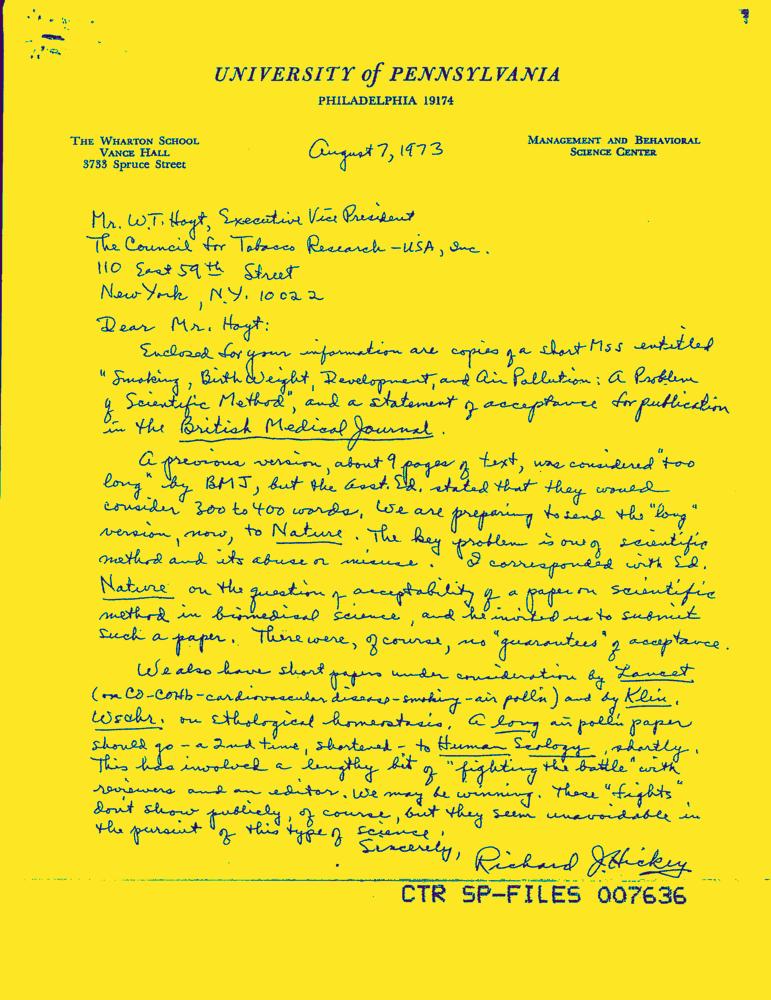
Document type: Letter-Doc